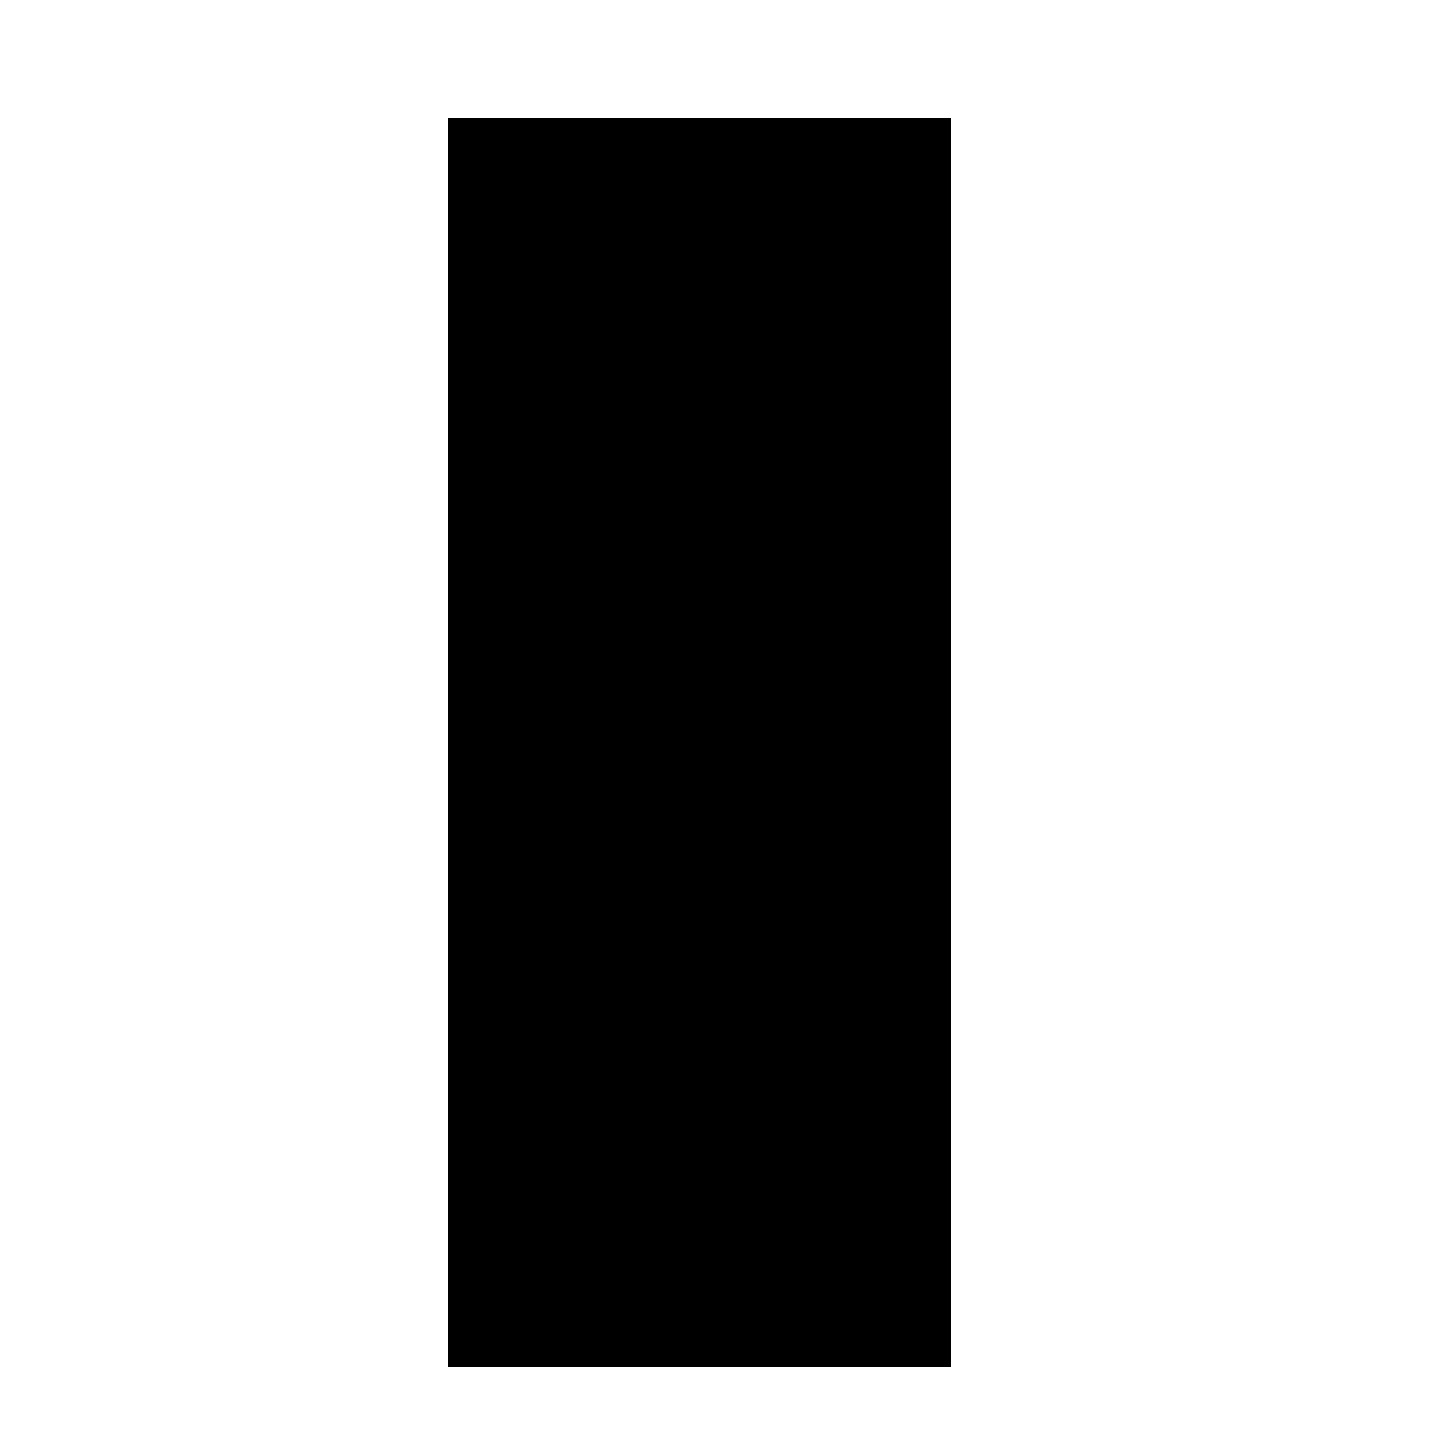
Signature of: hassan louzani